Please extract the written amount, numerical amount, recipient's name, date on the cheque, and the bank's name from the image.
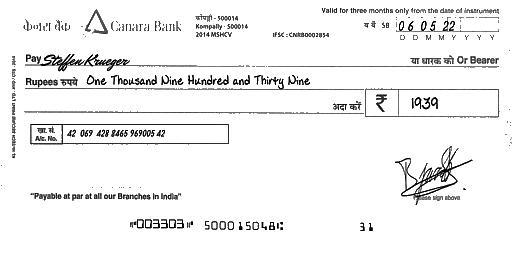
amt_in_words: One Thousand Nine Hundred and Thirty Nine
amt_in_figures: 1939
payee_name: Steffen Krueger
bank_name: Canara Bank
cheque_date: 06/05/22